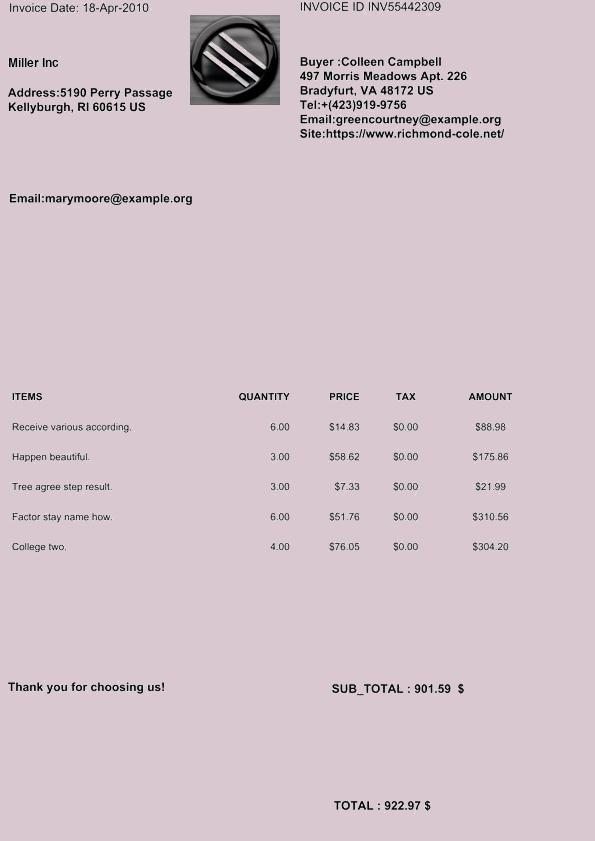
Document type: Invoice